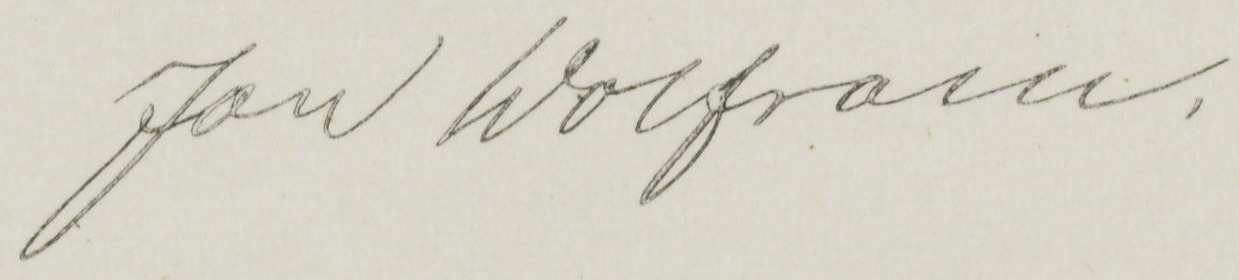
Signature of: jan wolfram